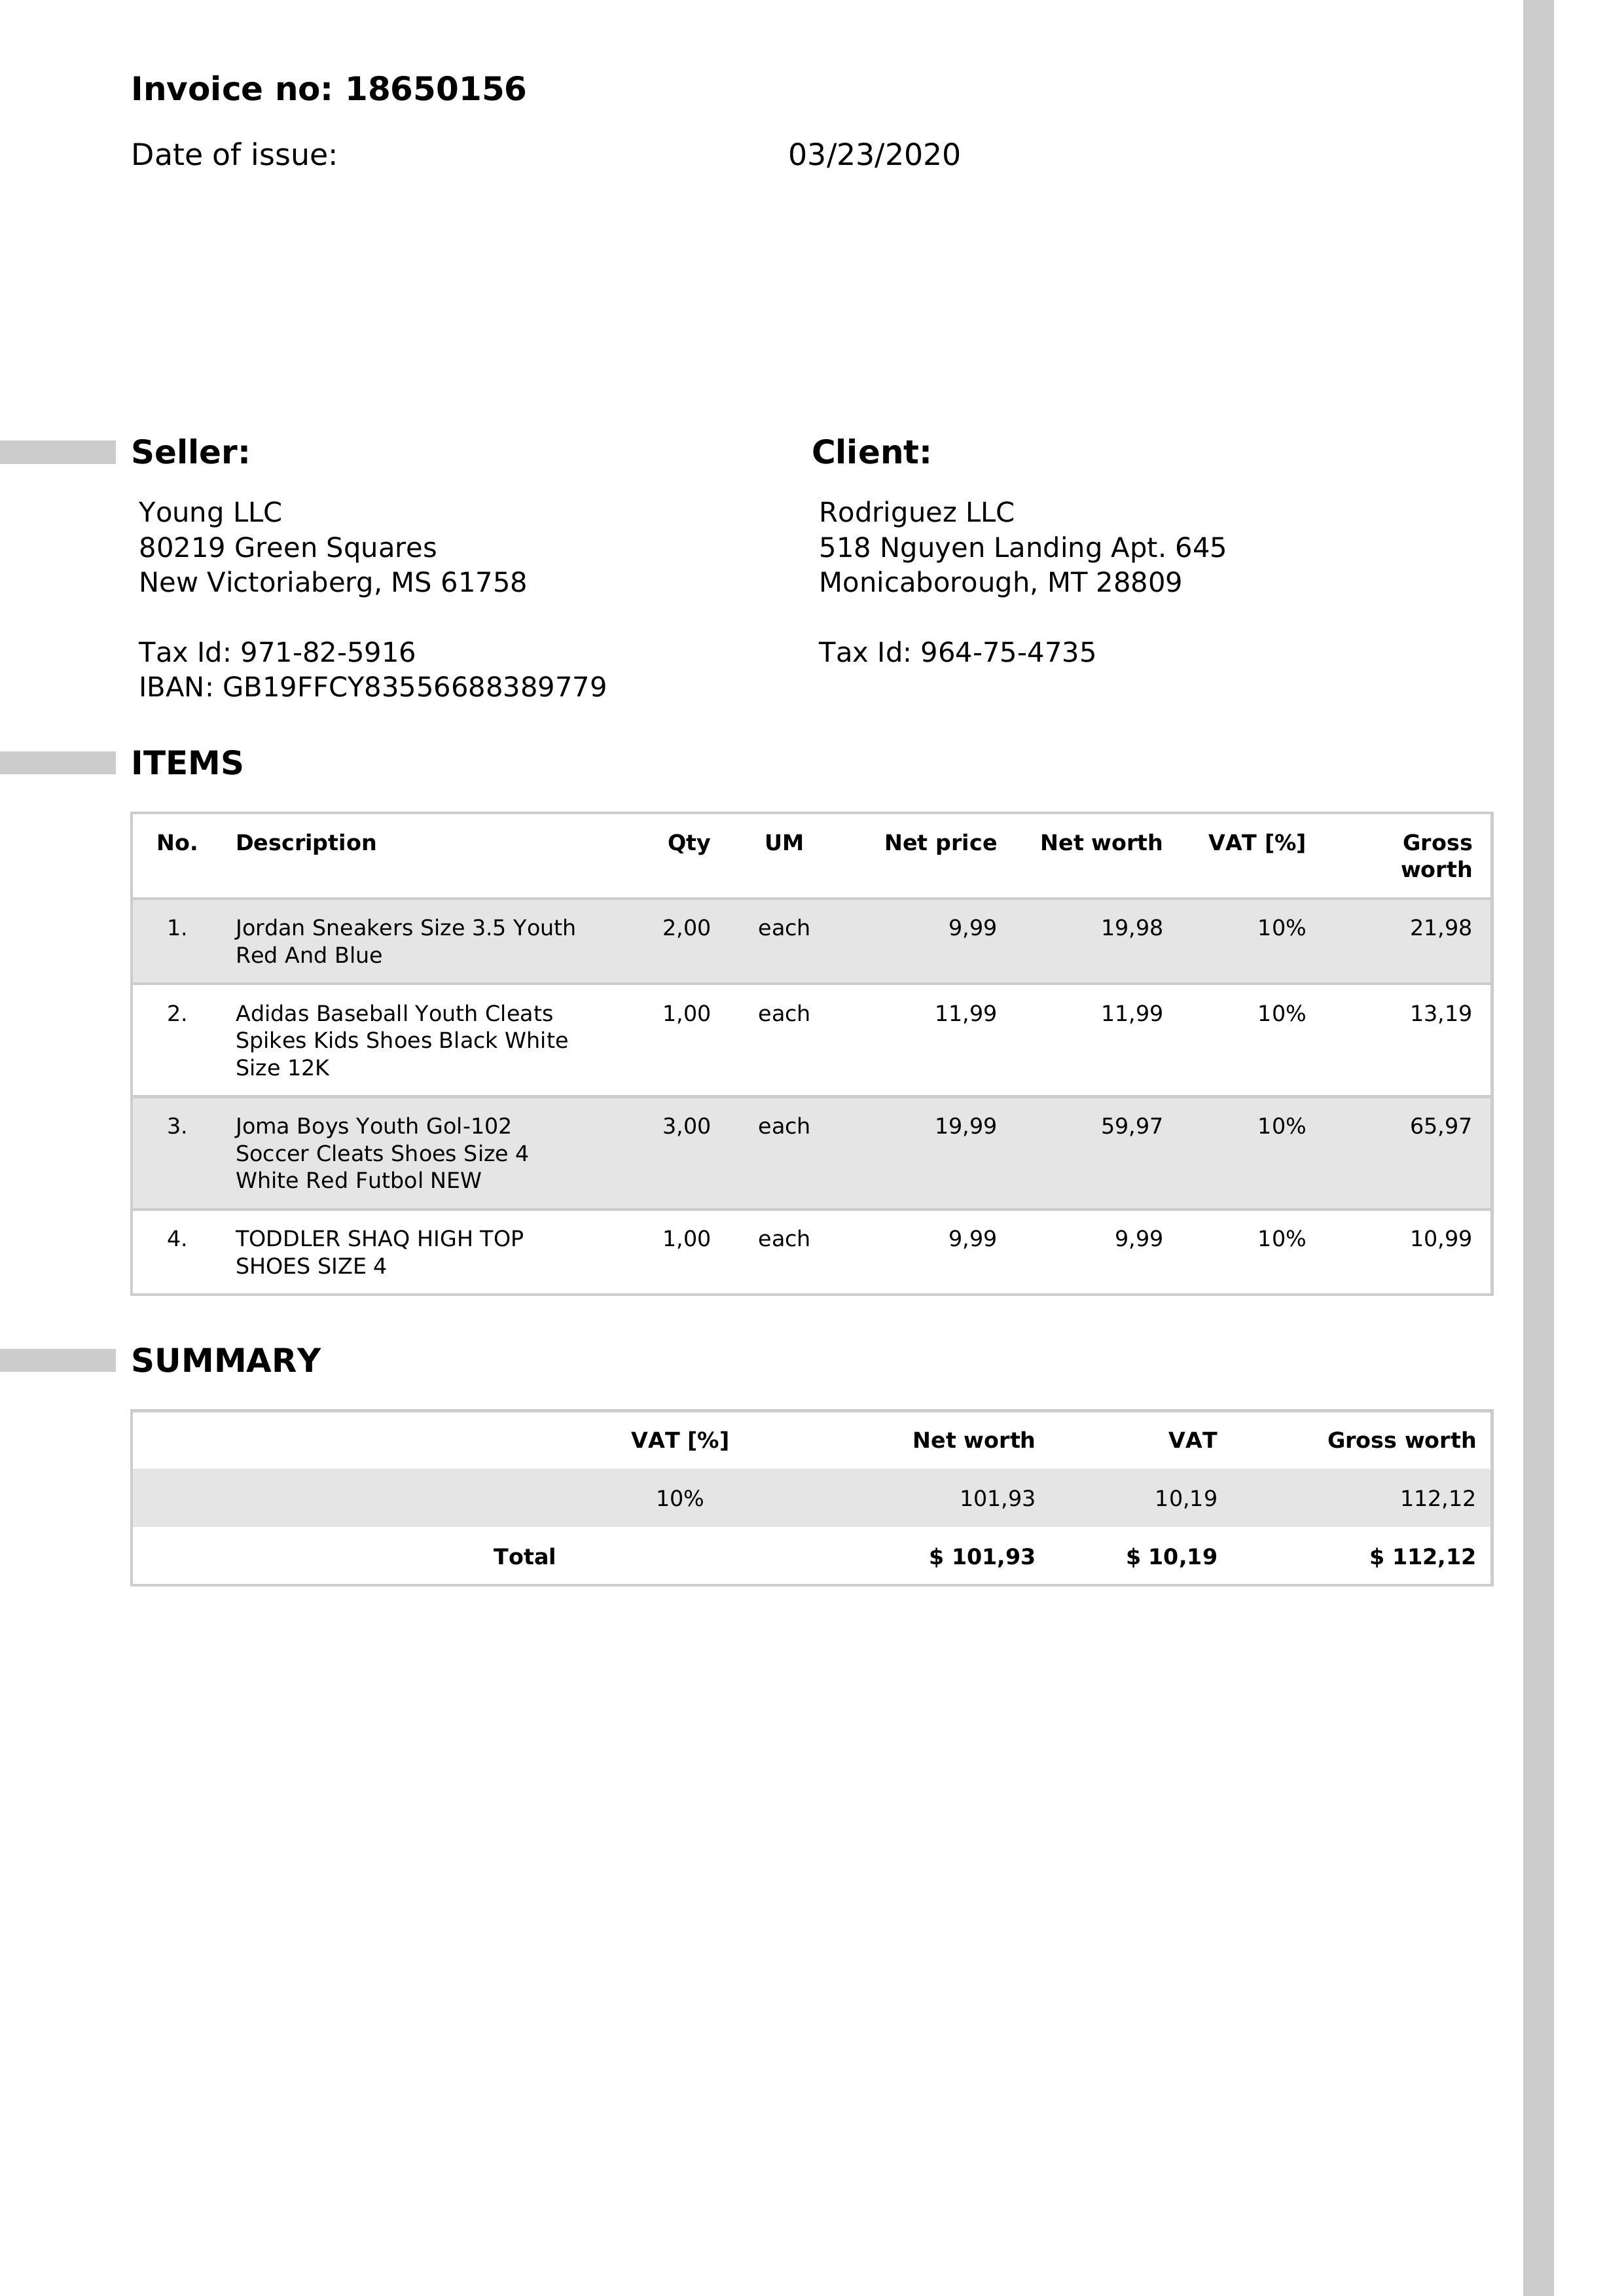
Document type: Invoice